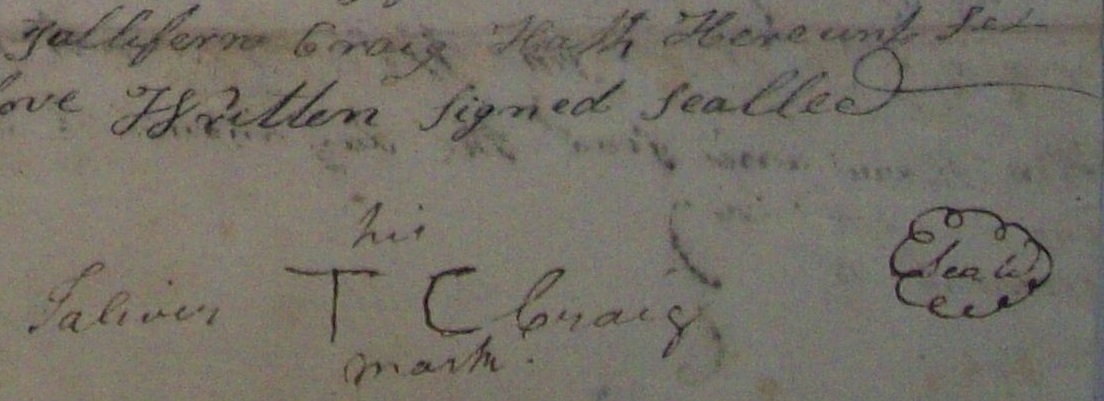
Signature of: toliver craig sr